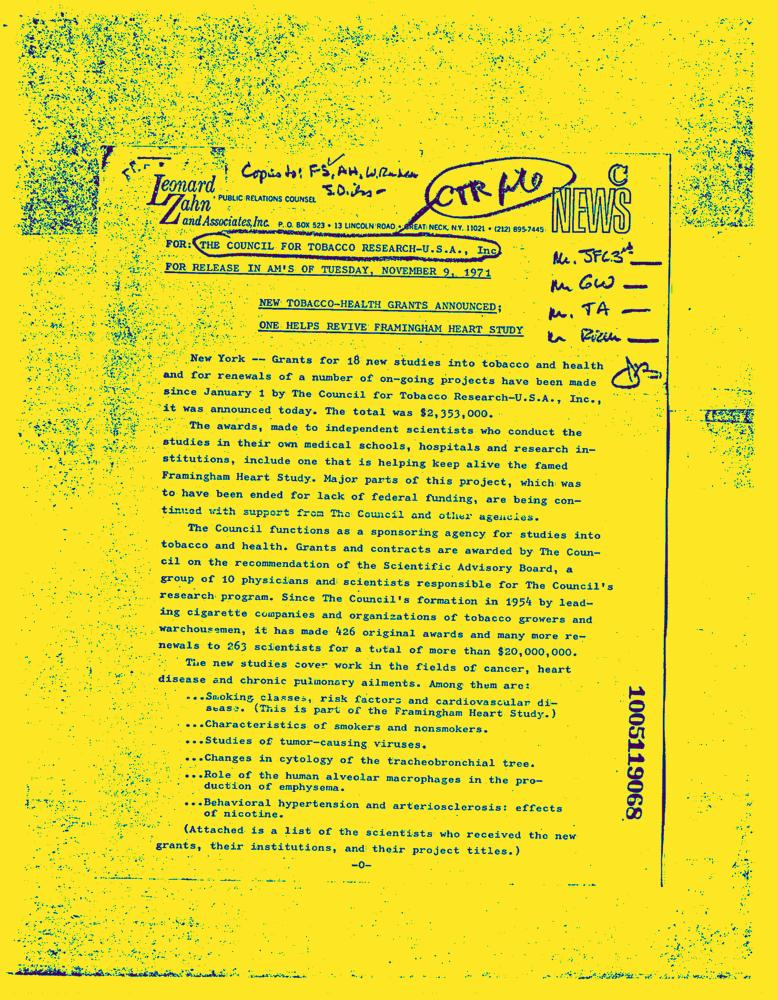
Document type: News-Article